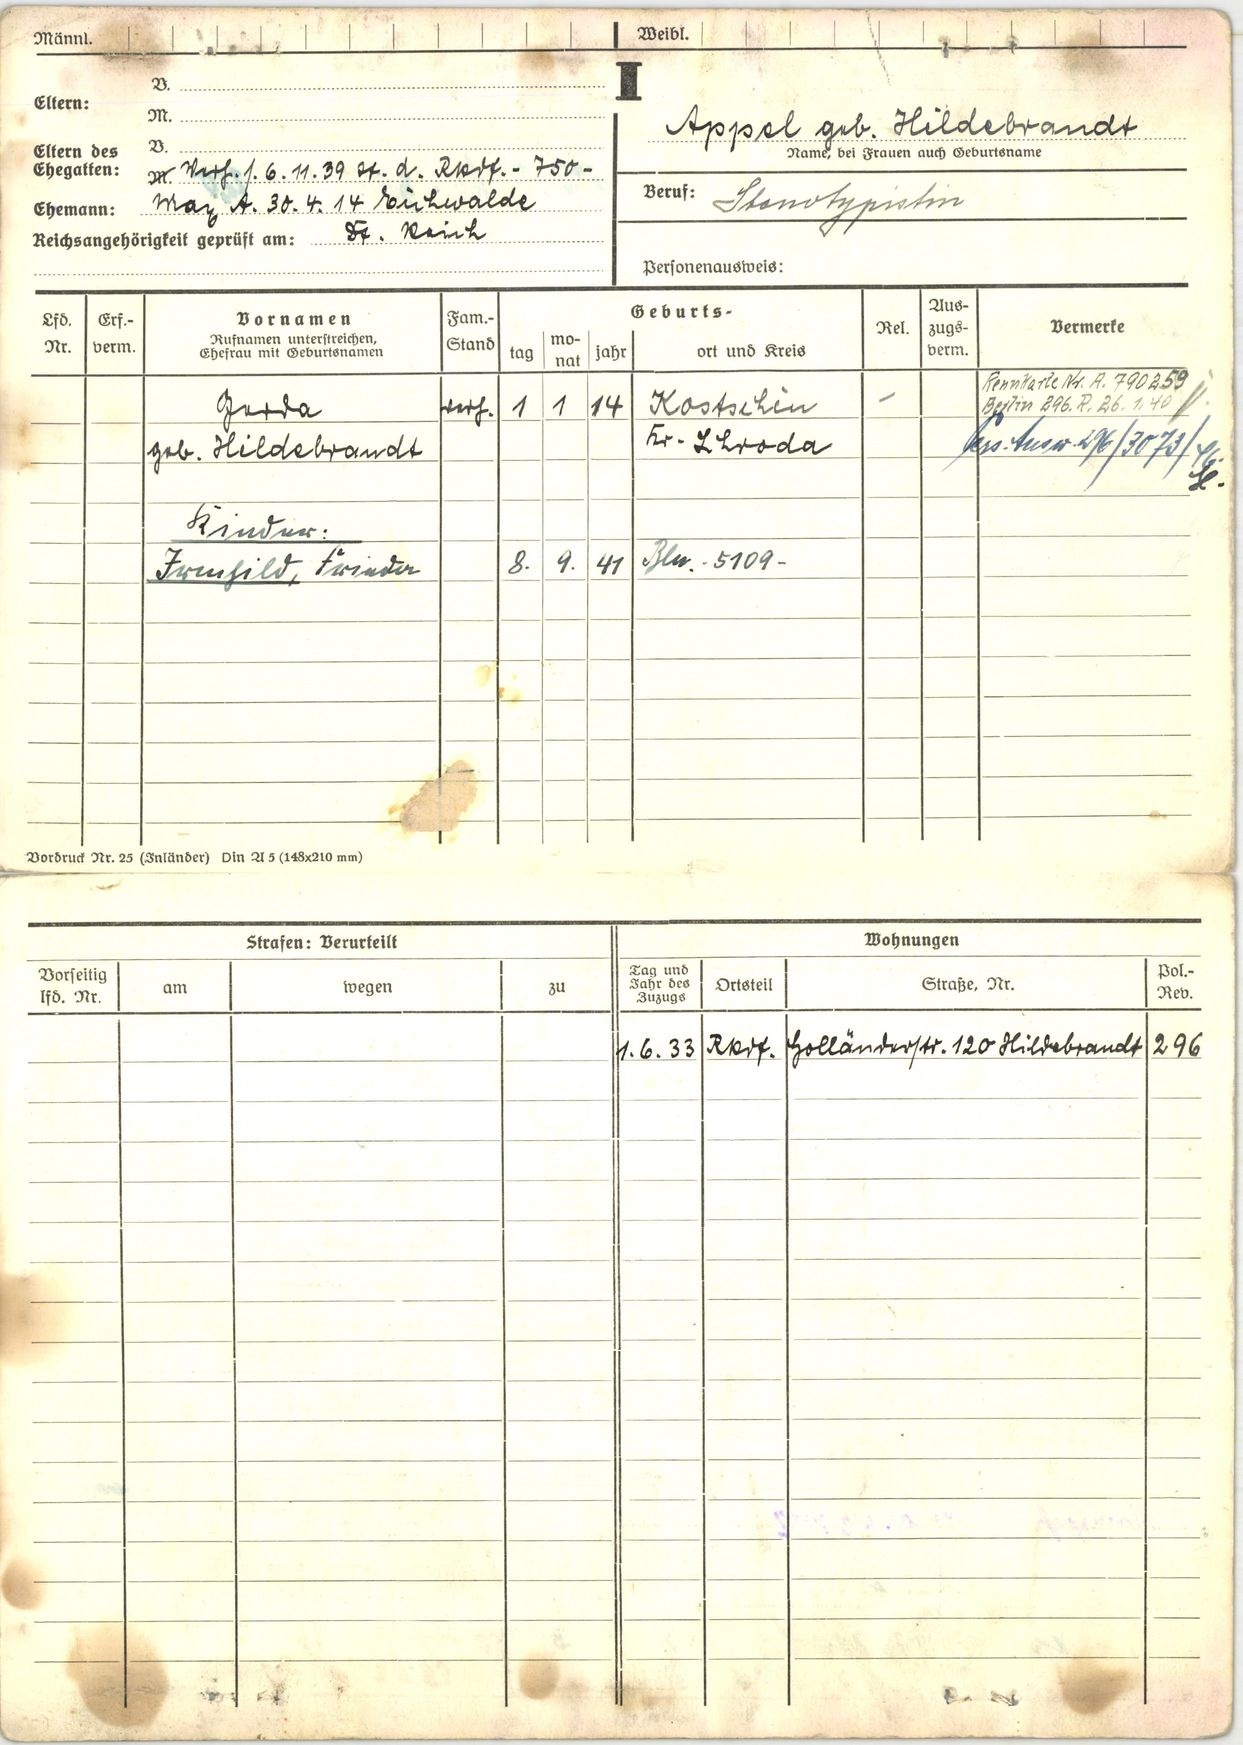
Appel geb. Hildebrandt